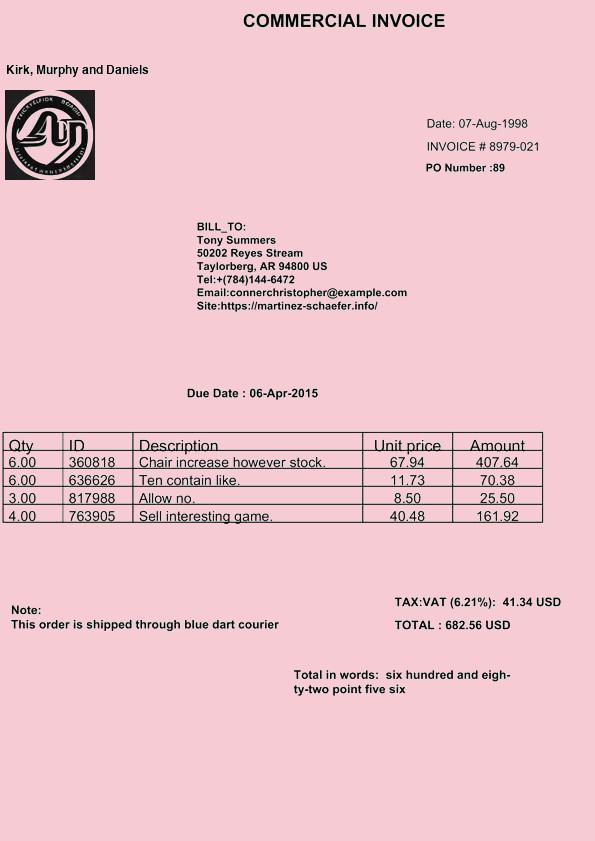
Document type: Invoice